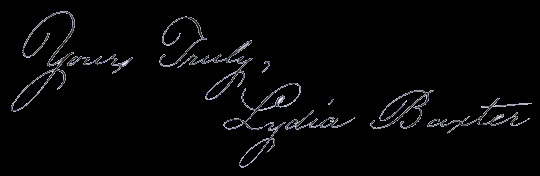
Signature of: lydia baxter